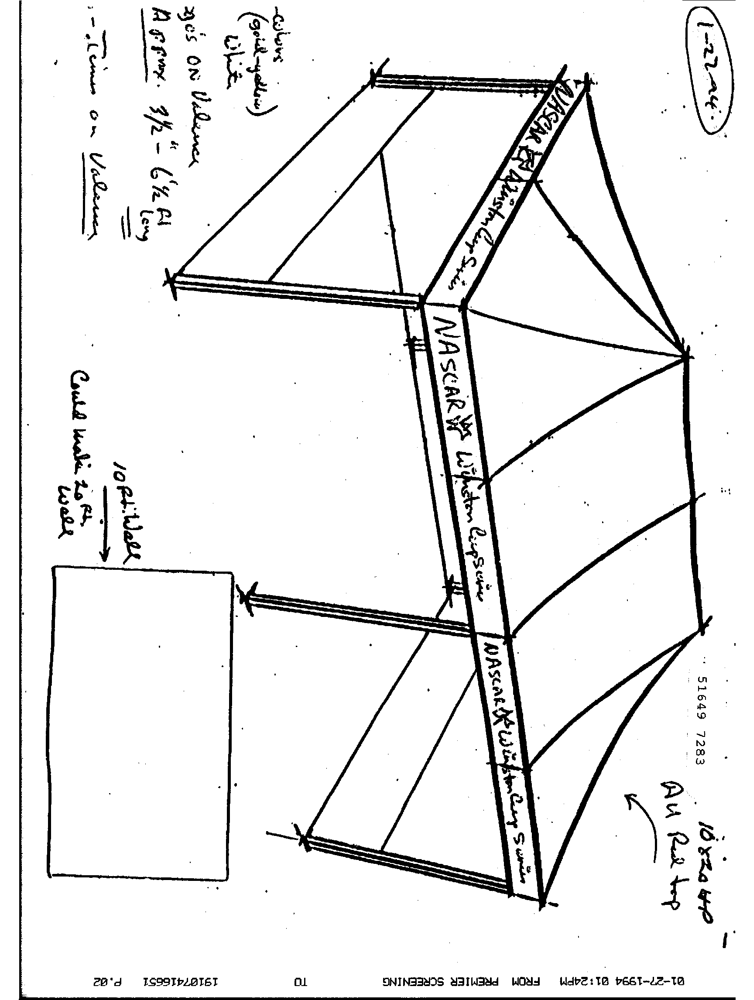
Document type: Invoice